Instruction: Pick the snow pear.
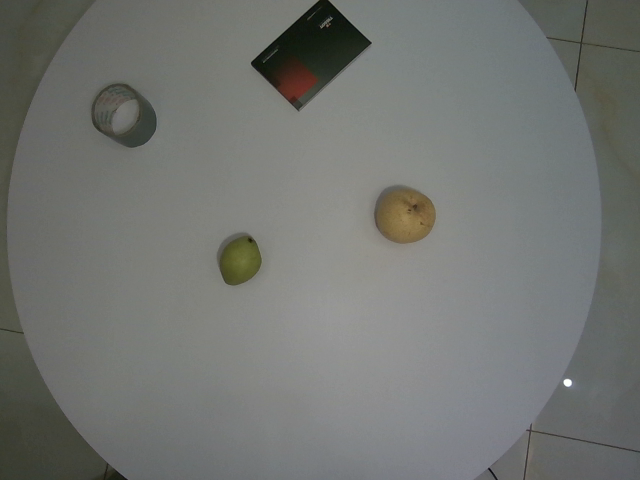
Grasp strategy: vertical